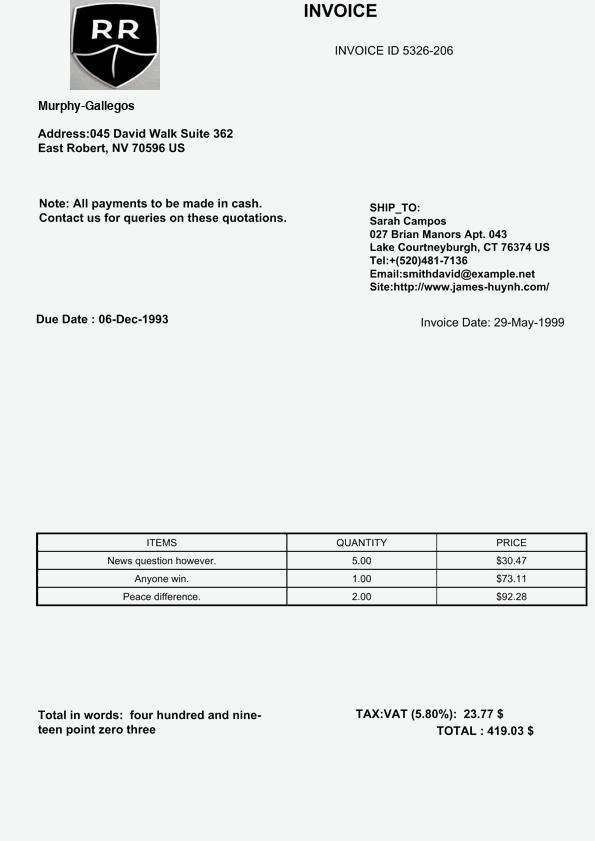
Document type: Invoice